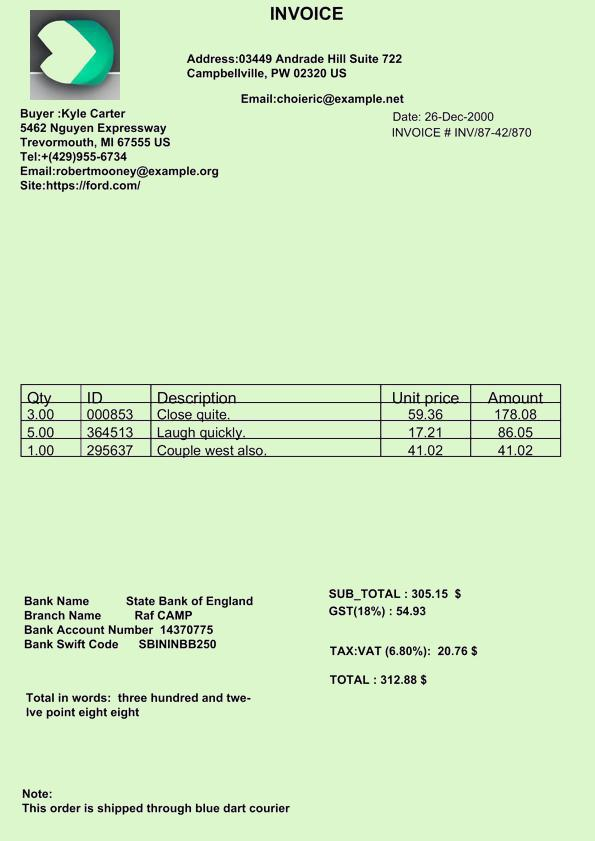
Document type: Invoice